Question: What is the name of the tenant mentioned in the document?
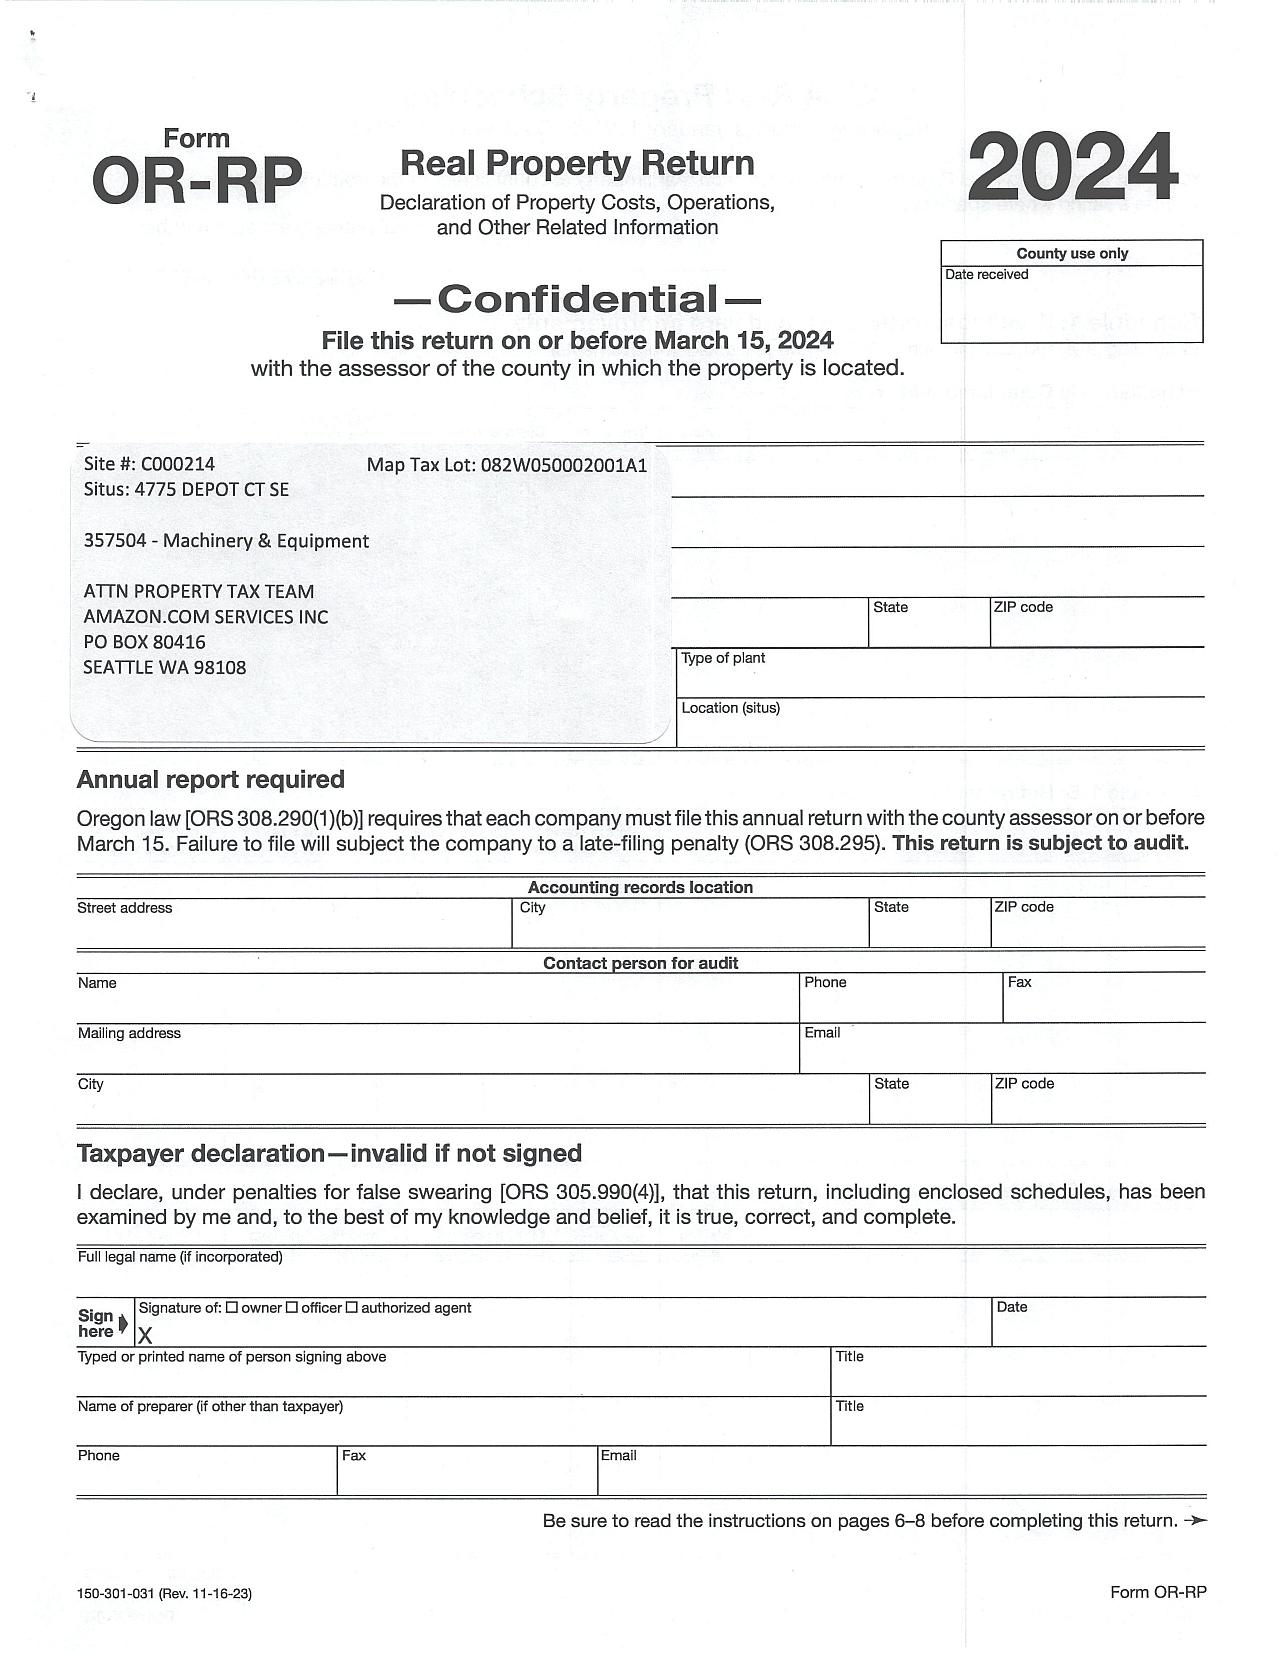
Answer: "ATTN PROPERTY TAX TEAM AMAZON.COM SERVICES INC"